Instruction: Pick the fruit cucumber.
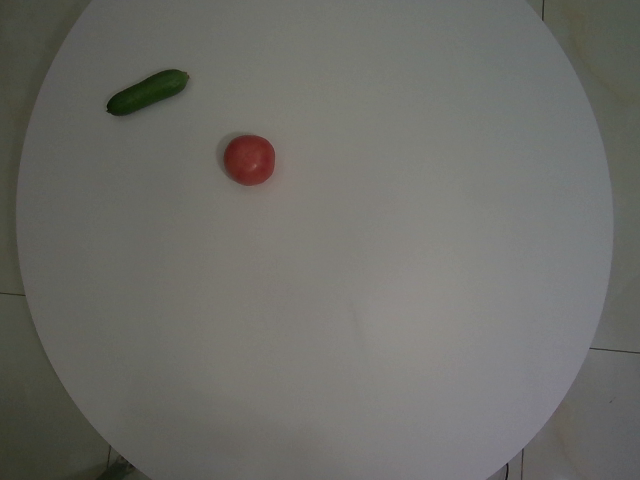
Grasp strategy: vertical